Extract the amount written in words, the amount in digits, the name of the payee, the date on the cheque, and the bank's name from the image.
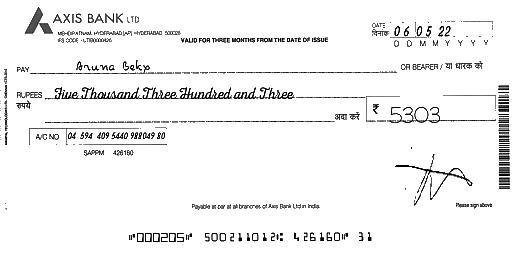
amt_in_words: Five Thousand Three Hundred and Three
amt_in_figures: 5303
payee_name: Aruna Bekx
bank_name: AXIS BANK
cheque_date: 06/05/22